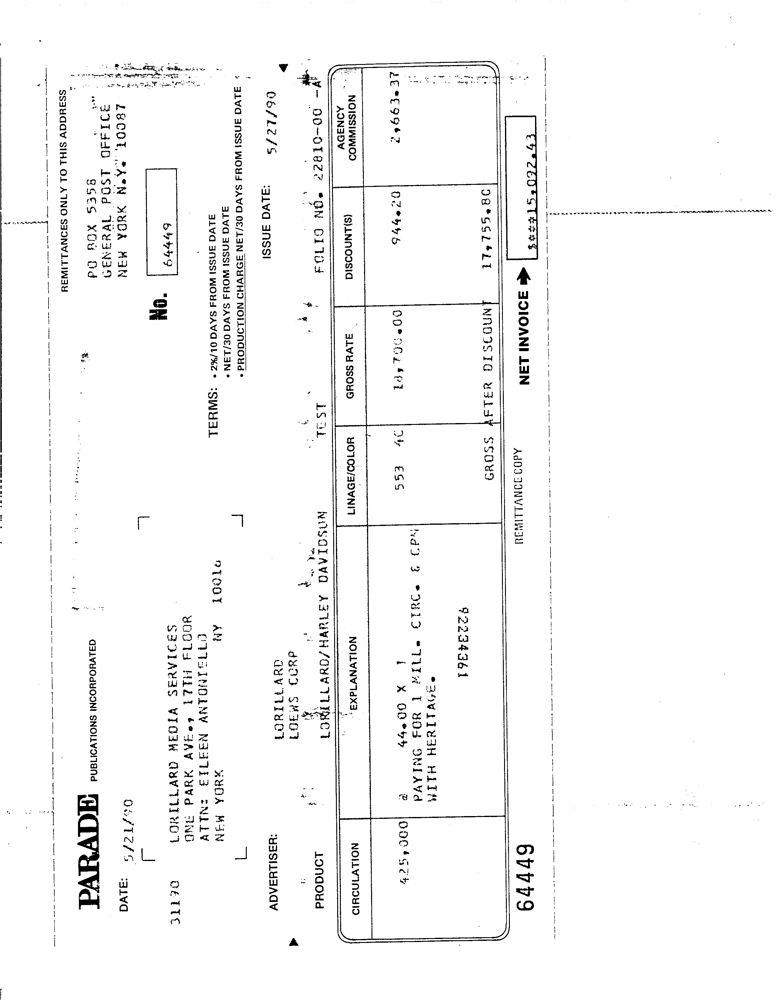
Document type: Invoice